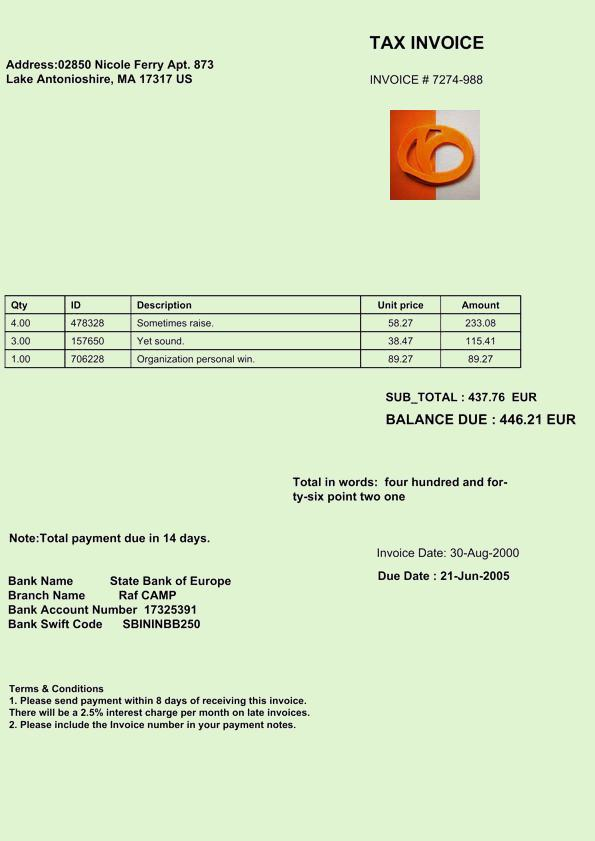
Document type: Invoice